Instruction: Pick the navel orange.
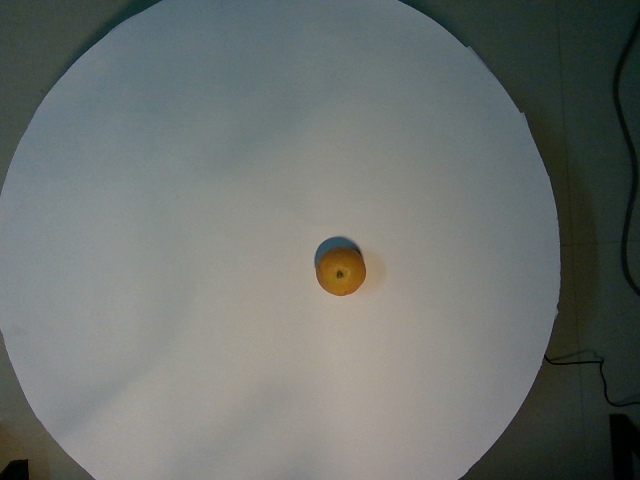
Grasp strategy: vertical